Question: In what way does the history help explain the case?
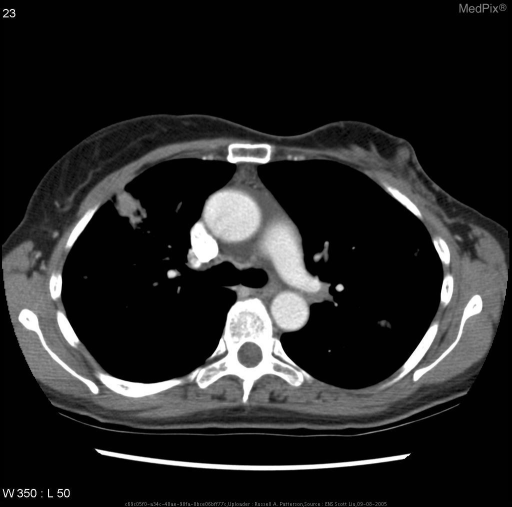
Answer: The patient's history of 46 yo woman with a 15 year history of breast cancer referred to radiology for followup evaluation. is key in understanding the case.